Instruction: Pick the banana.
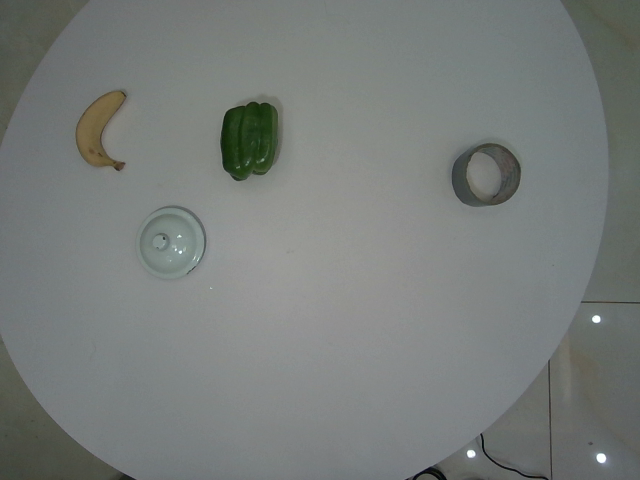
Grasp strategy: vertical